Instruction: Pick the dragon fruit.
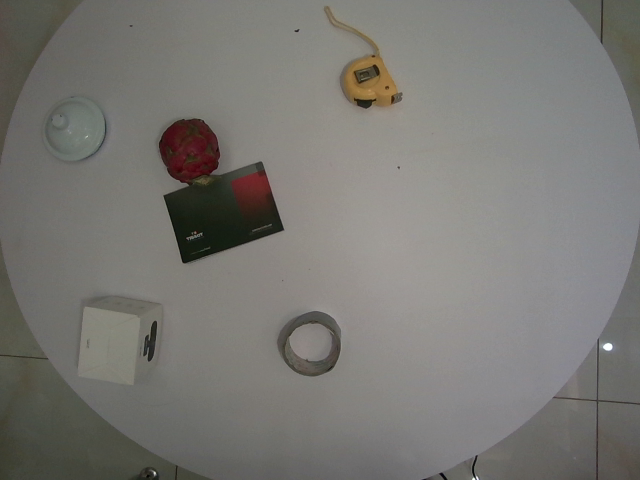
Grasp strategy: vertical